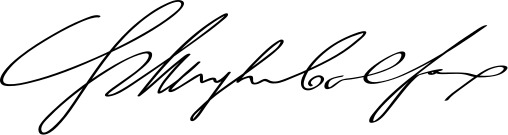
Signature of: schuyler colfax